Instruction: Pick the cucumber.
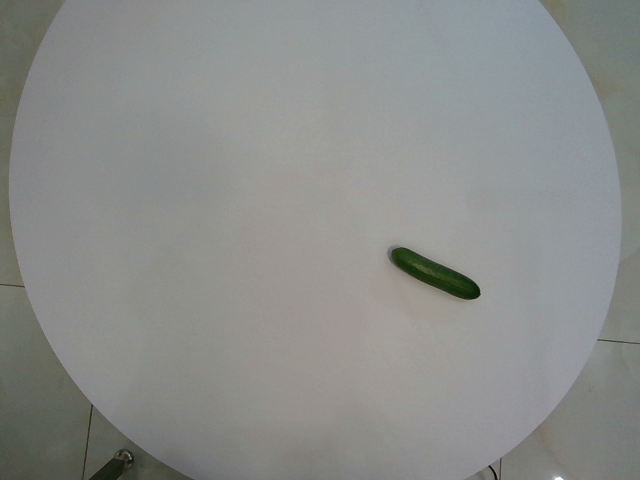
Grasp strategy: vertical